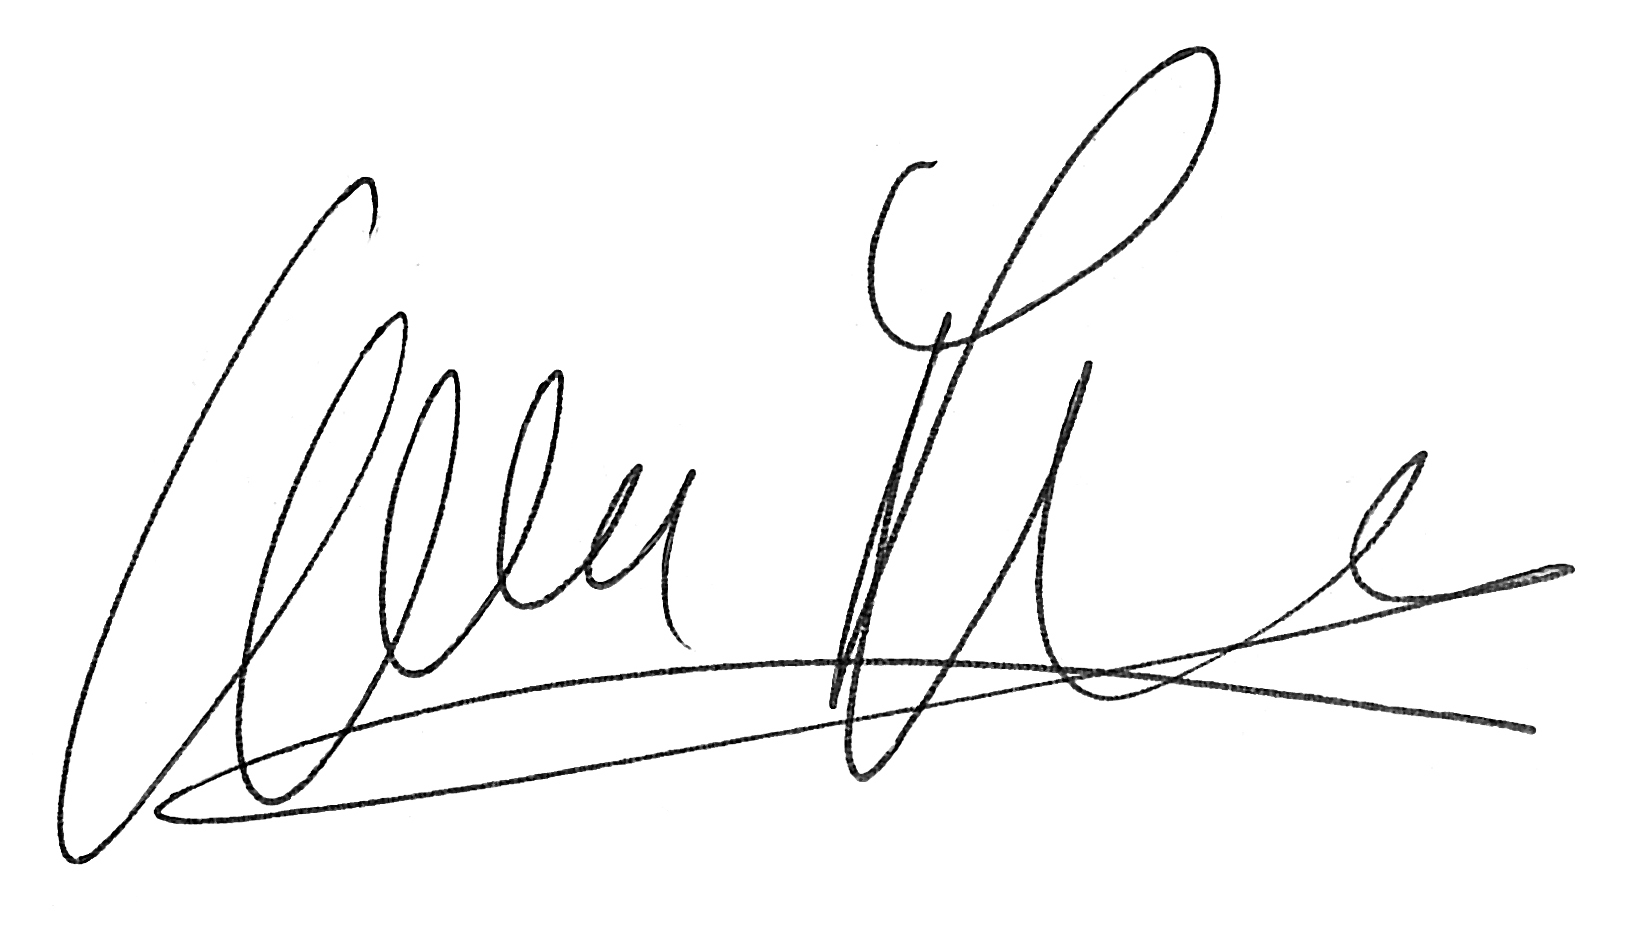
Signature of: wolfgang lesowsky